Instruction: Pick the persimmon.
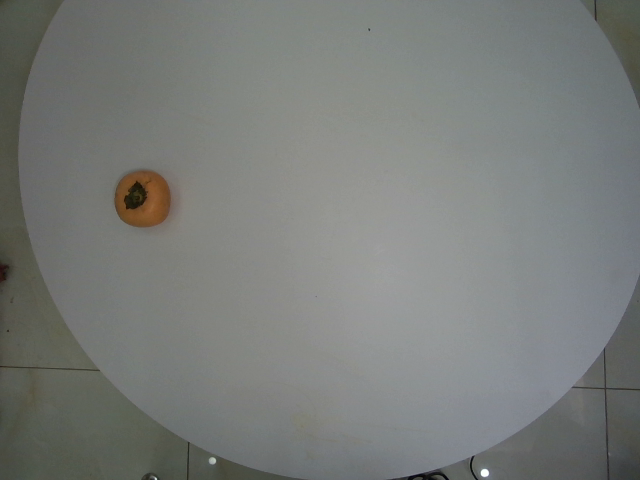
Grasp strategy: vertical